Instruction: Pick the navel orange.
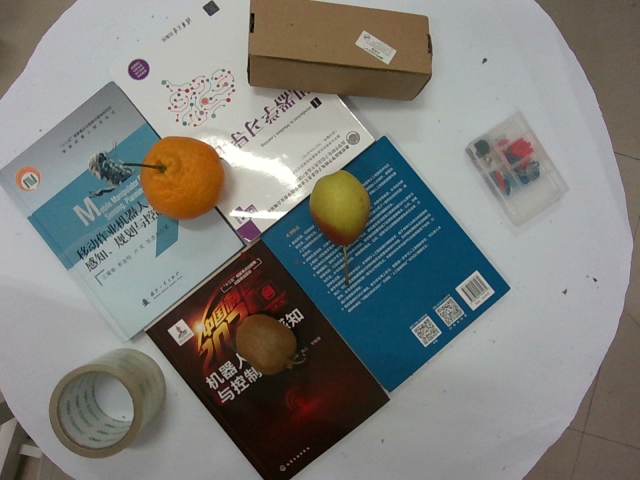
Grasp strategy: vertical